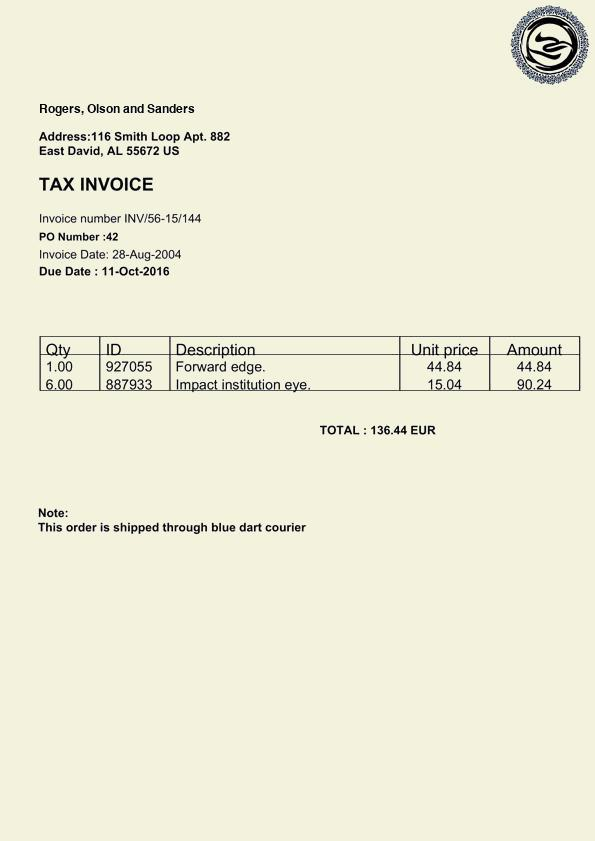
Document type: Invoice